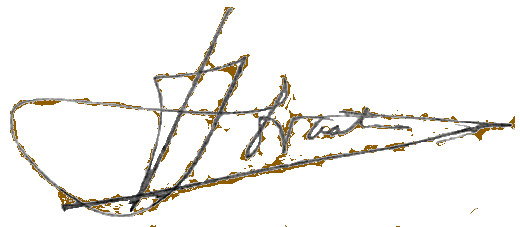
Signature of: antonius gerardus johannis van straaten